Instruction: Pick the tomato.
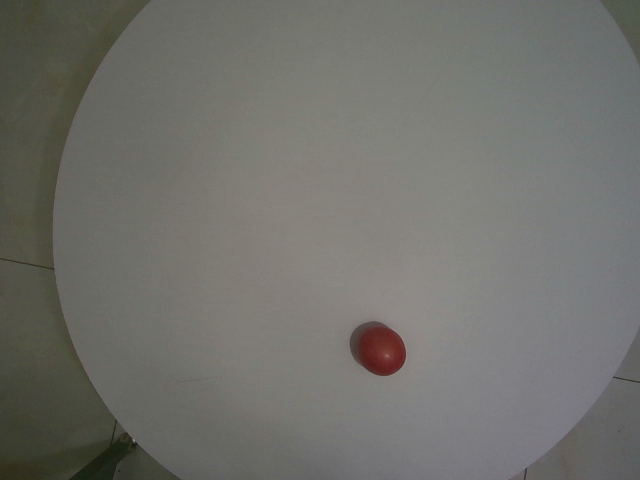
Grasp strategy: vertical